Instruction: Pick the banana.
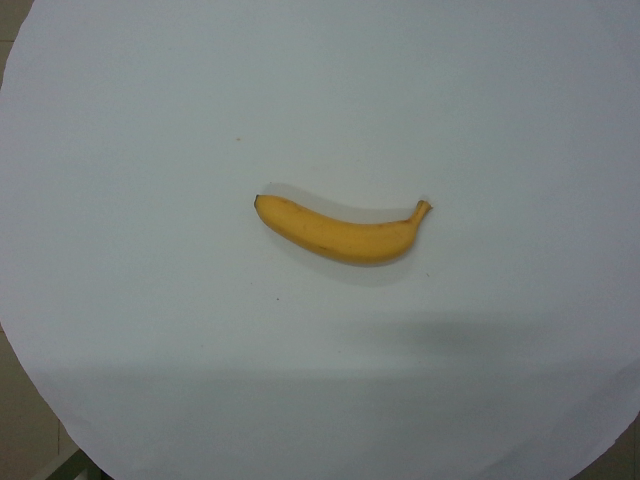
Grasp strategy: vertical